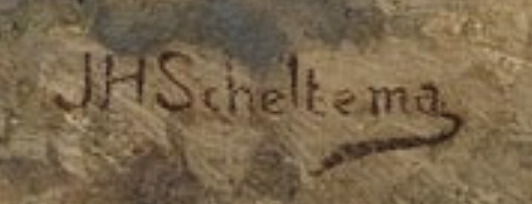
Signature of: jan hendrik scheltema